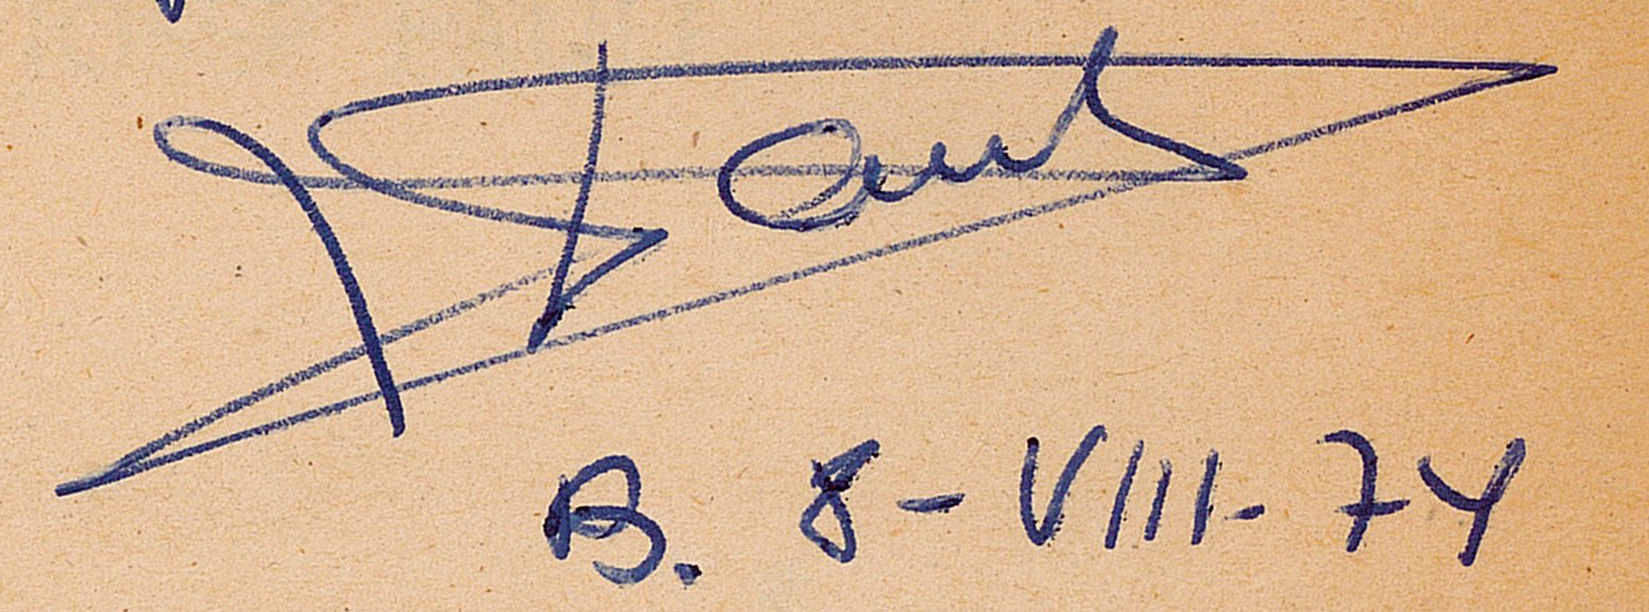
Signature of: josep fauli